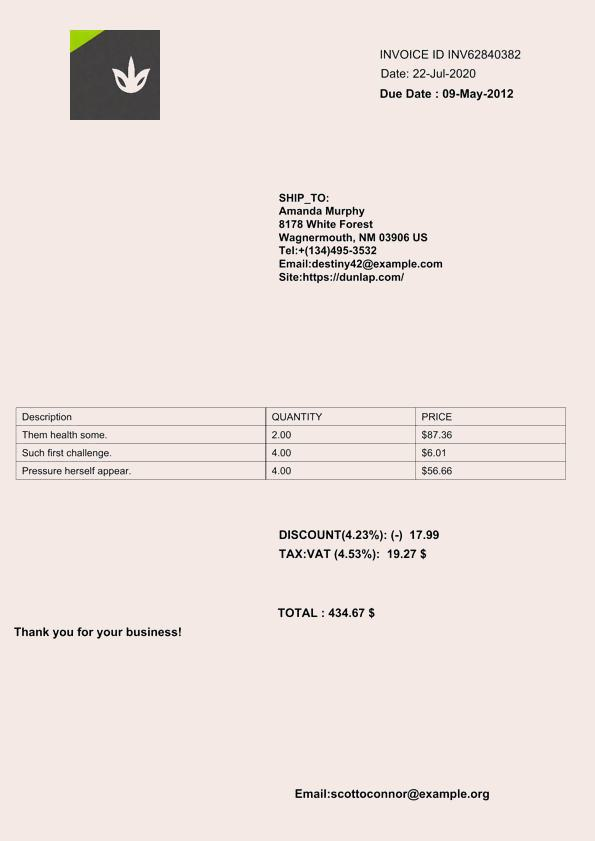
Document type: Invoice